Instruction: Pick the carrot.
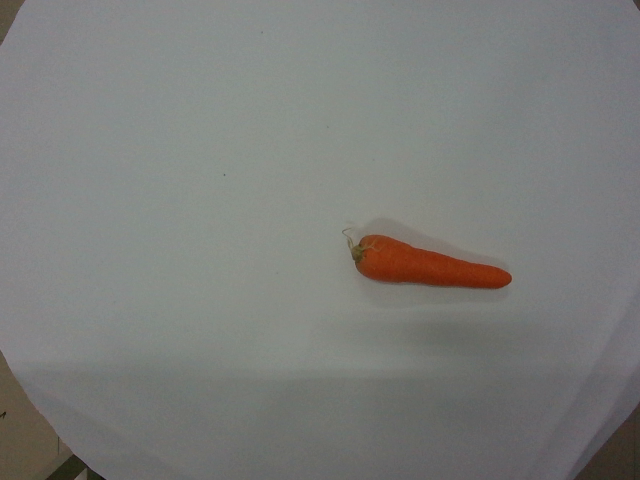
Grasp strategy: vertical